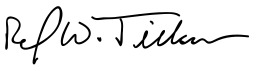
Signature of: rex tillerson